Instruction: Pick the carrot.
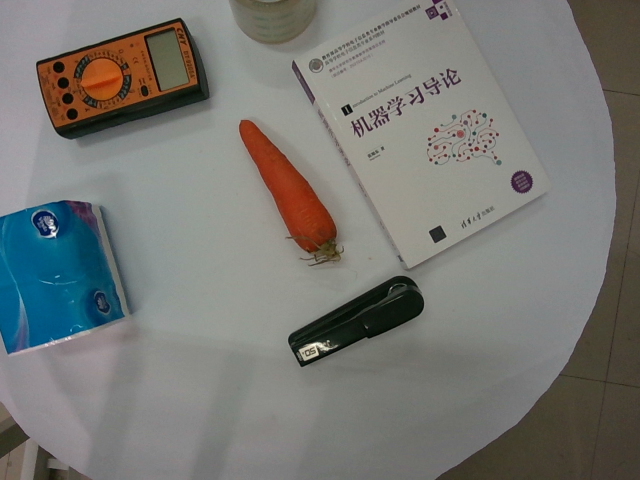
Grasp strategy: vertical